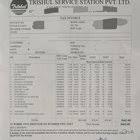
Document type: Invoice